Question: What appears to be the issue?
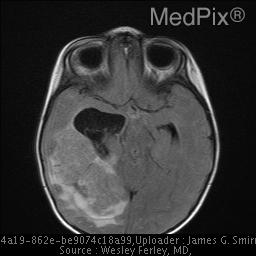
Answer: The findings suggest CT:  High density mass in the trigone of the right lateral ventricle. Mass effect.

MRI: Right lateral ventriclular mass with separate enhancing mass in left temporal horn, suggesting carcinoma.  Mass effect with midline shift.  Acute hemorrhage, right temporal horn, best seen on GRE images.  Trapping of right temporal horn. Hydrocephalus. The patient might have a history of 15 month old girl fell off a chair.  The following day, she was acting more somnolent.  Head CT was abnormal..